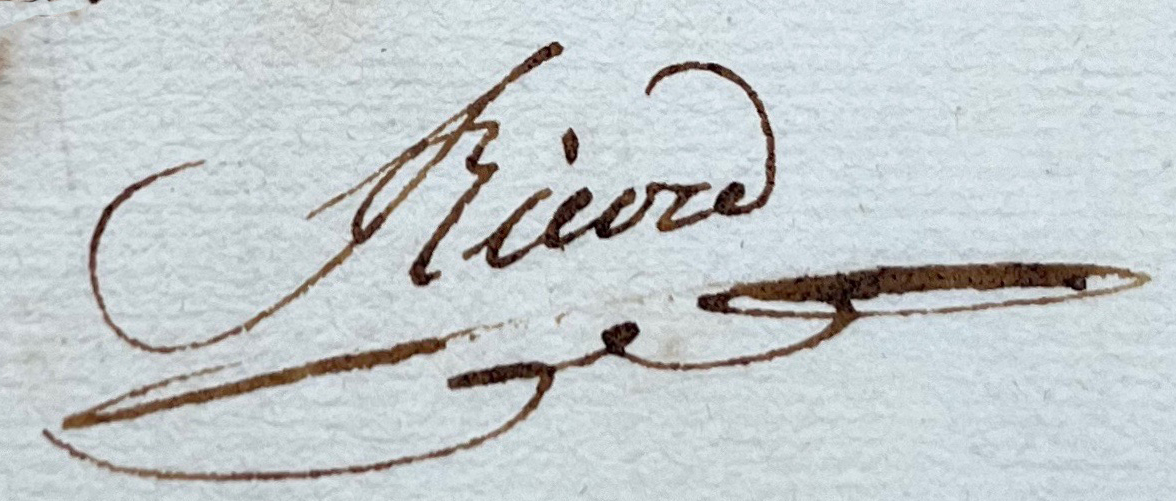
Signature of: jean françois ricord